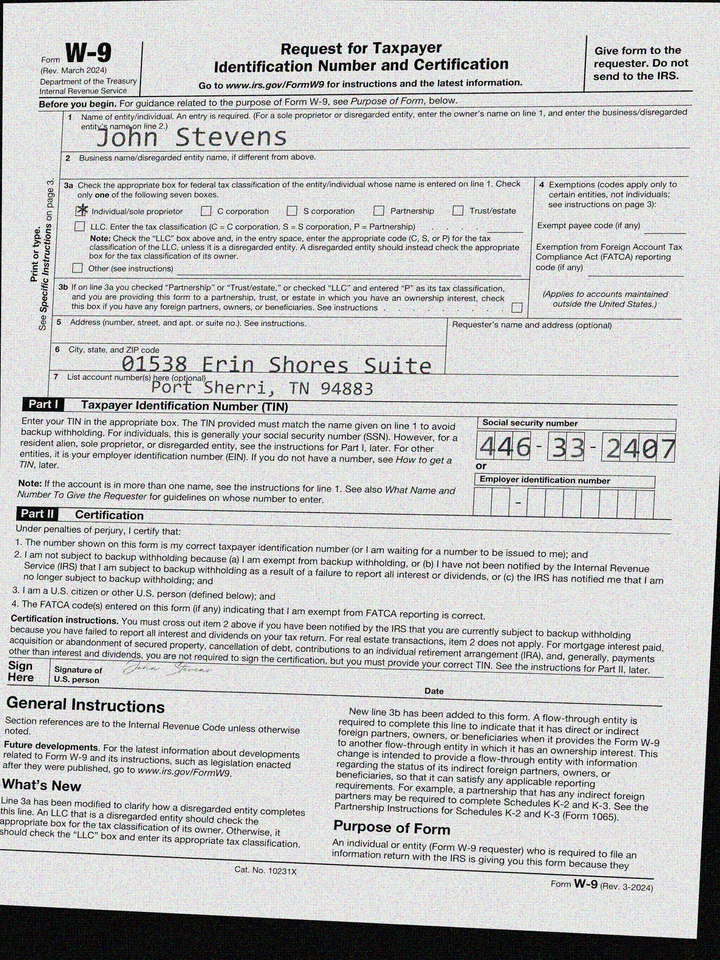
adr1: 01538 Erin Shores Suite 223
adr2: Port Sherri, TN 94883
cbx: yes
ssn: 446332407
enm: John Stevens